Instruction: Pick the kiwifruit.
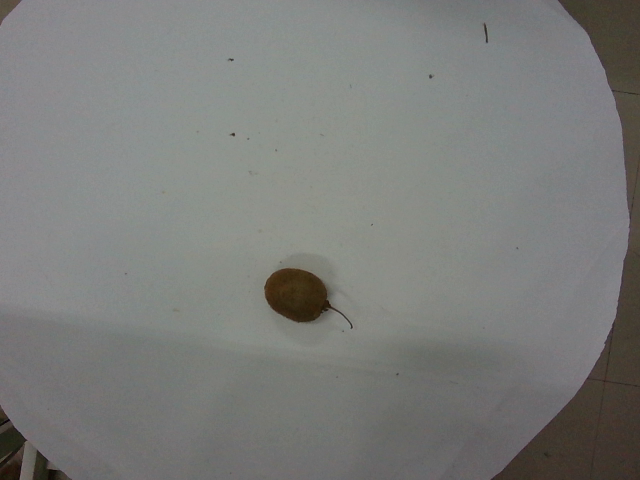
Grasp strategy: vertical